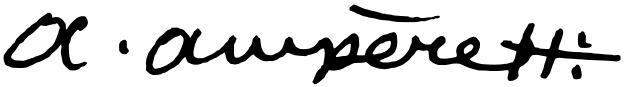
Signature of: andré marie ampère